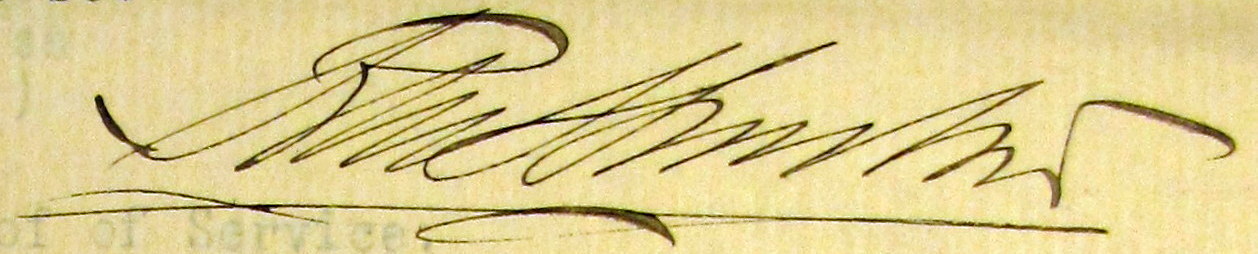
Signature of: rudolph m hunter